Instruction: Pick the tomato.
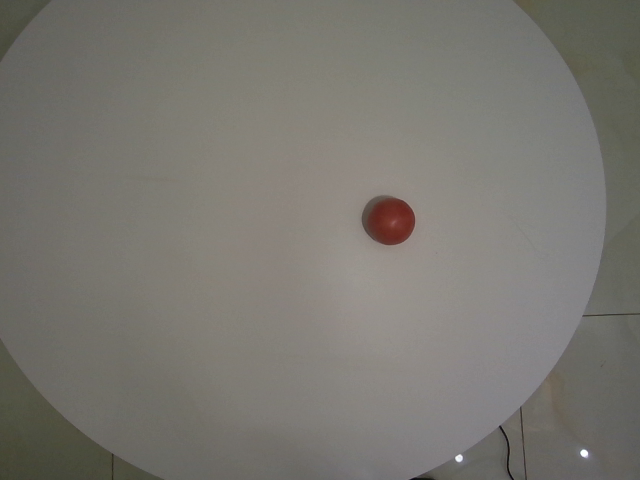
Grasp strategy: vertical